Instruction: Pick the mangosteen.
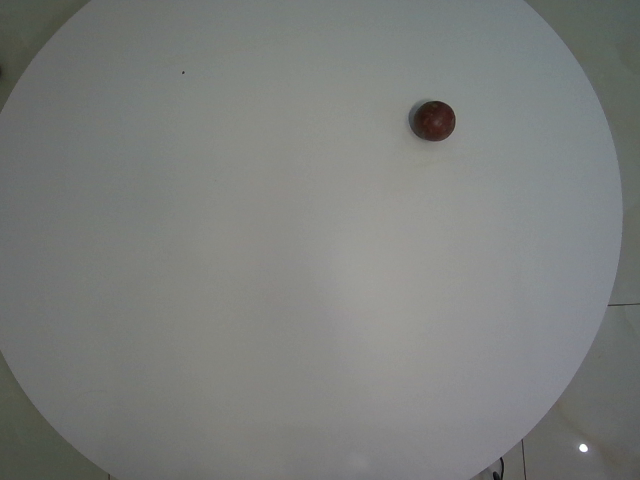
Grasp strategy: vertical